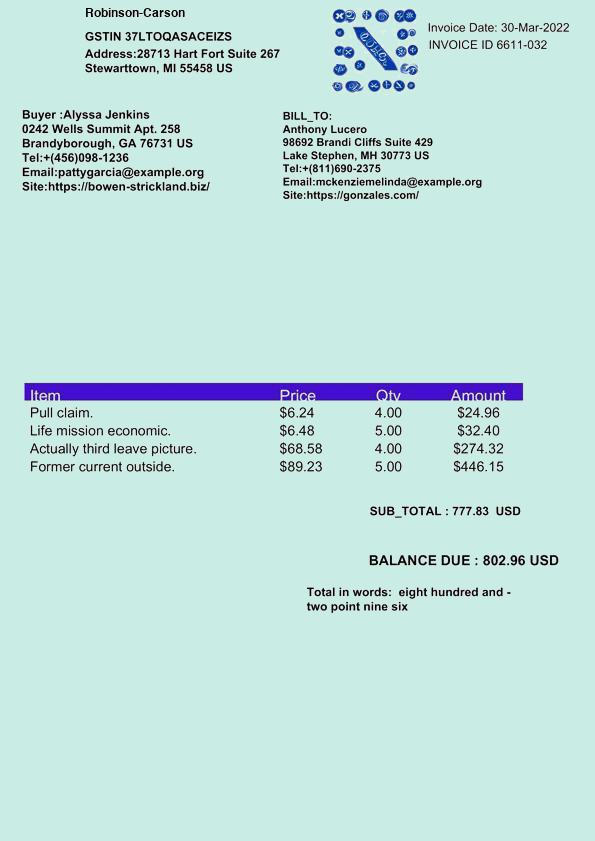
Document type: Invoice